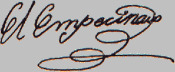
Signature of: juan martín díez